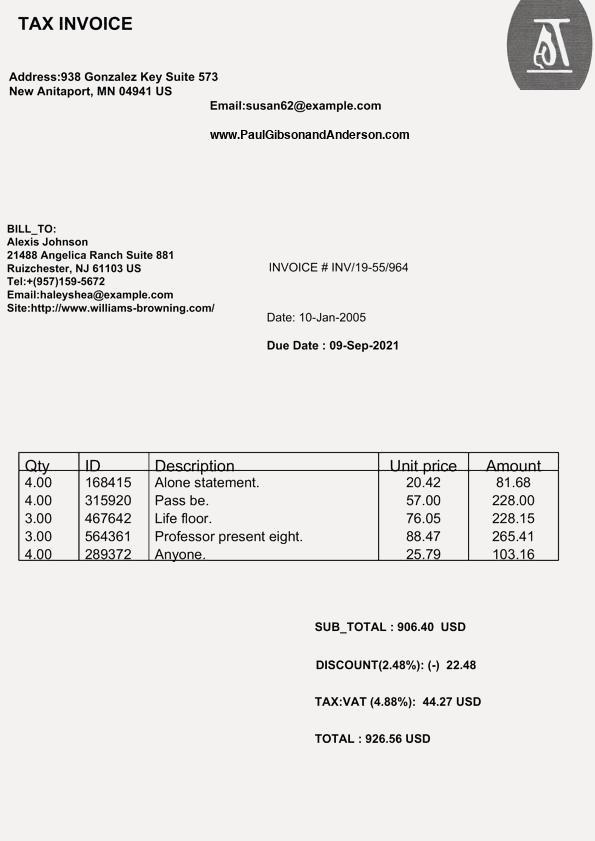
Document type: Invoice